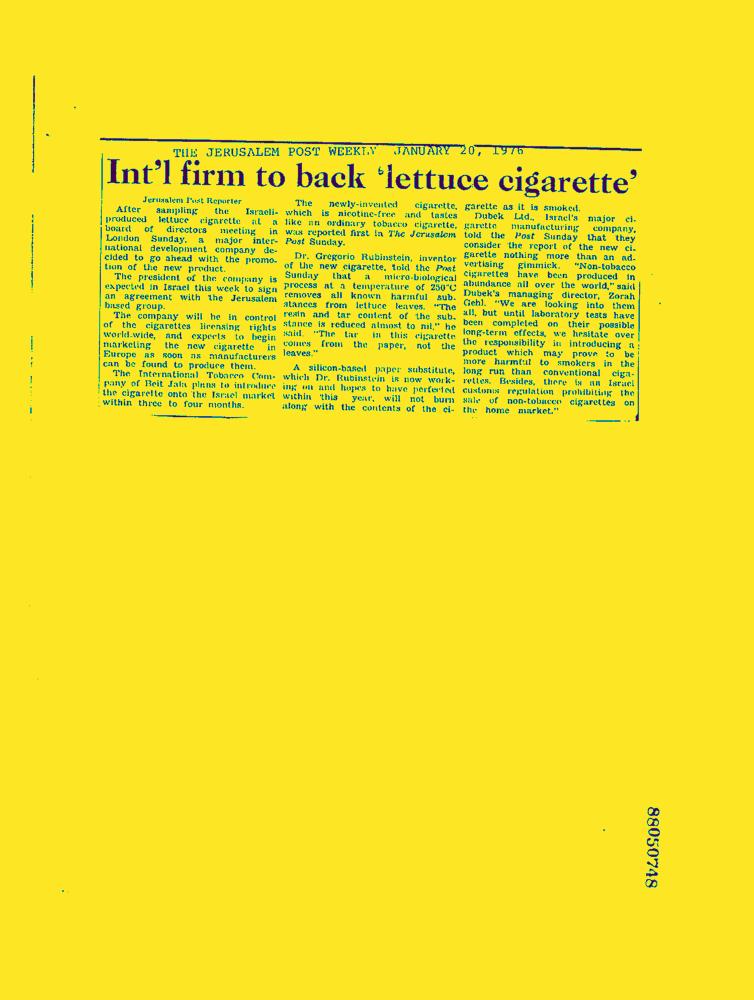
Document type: News-Article